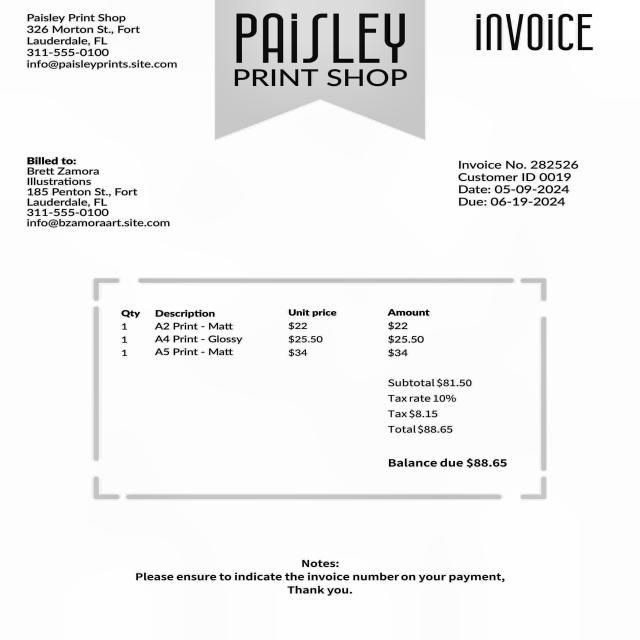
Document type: Invoice